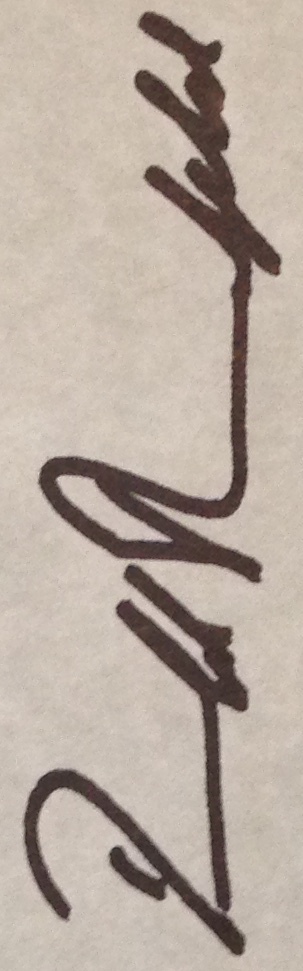
Signature of: donald rumsfeld